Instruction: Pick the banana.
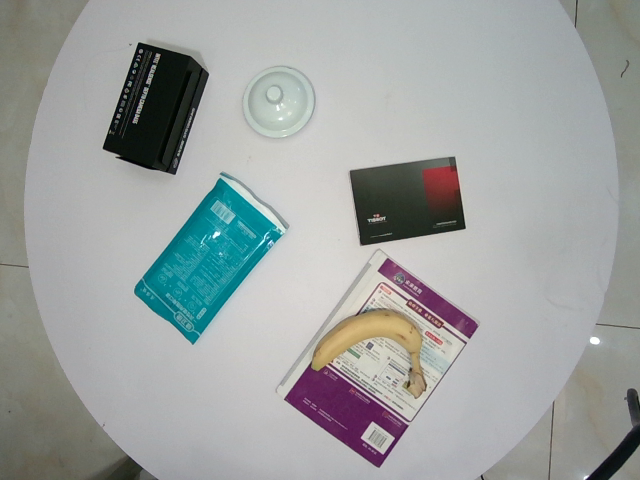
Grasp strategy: vertical